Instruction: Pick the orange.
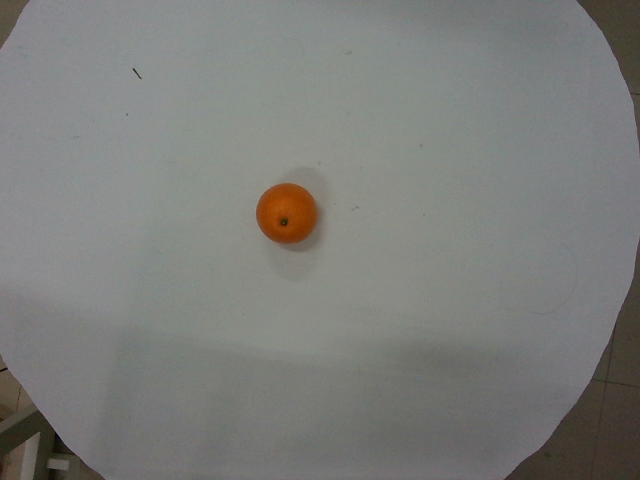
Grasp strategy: vertical